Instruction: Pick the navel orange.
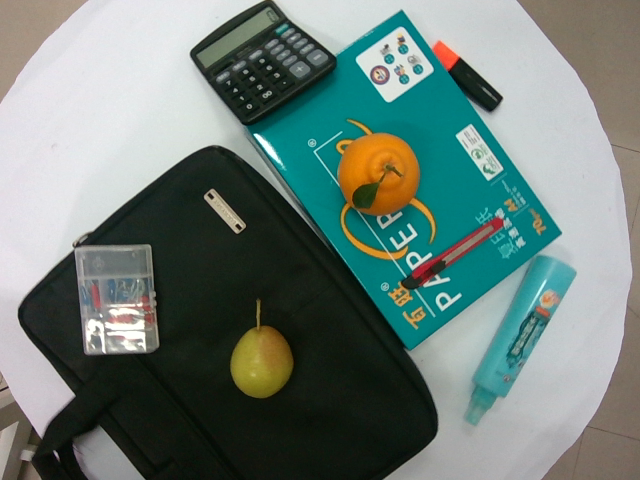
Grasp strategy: vertical